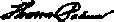
Signature of: thomas palmer